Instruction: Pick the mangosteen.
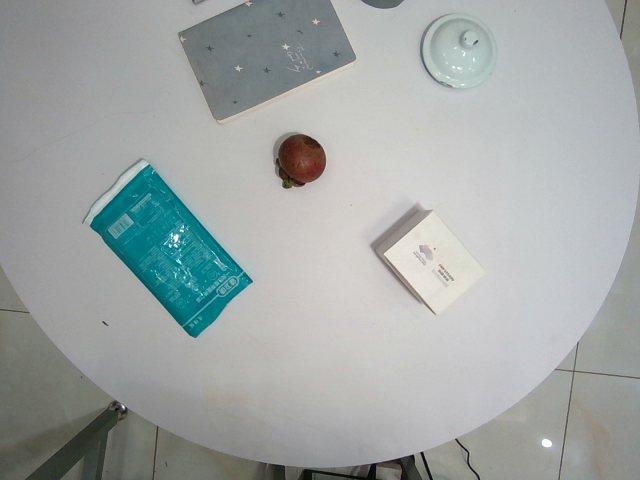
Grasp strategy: vertical